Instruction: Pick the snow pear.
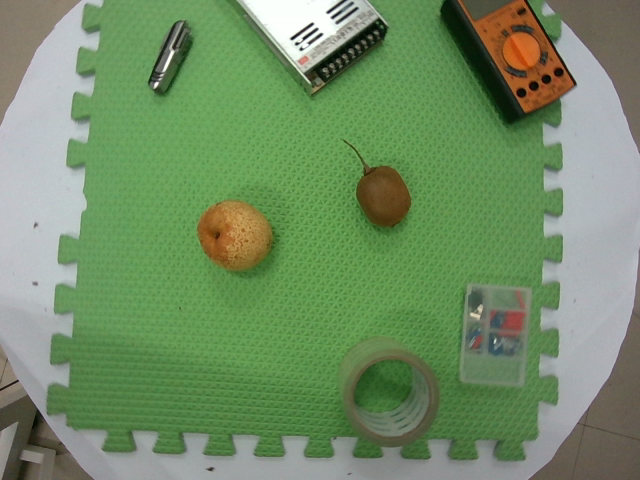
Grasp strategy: vertical